Question: Can you provide the account number mentioned in the document?
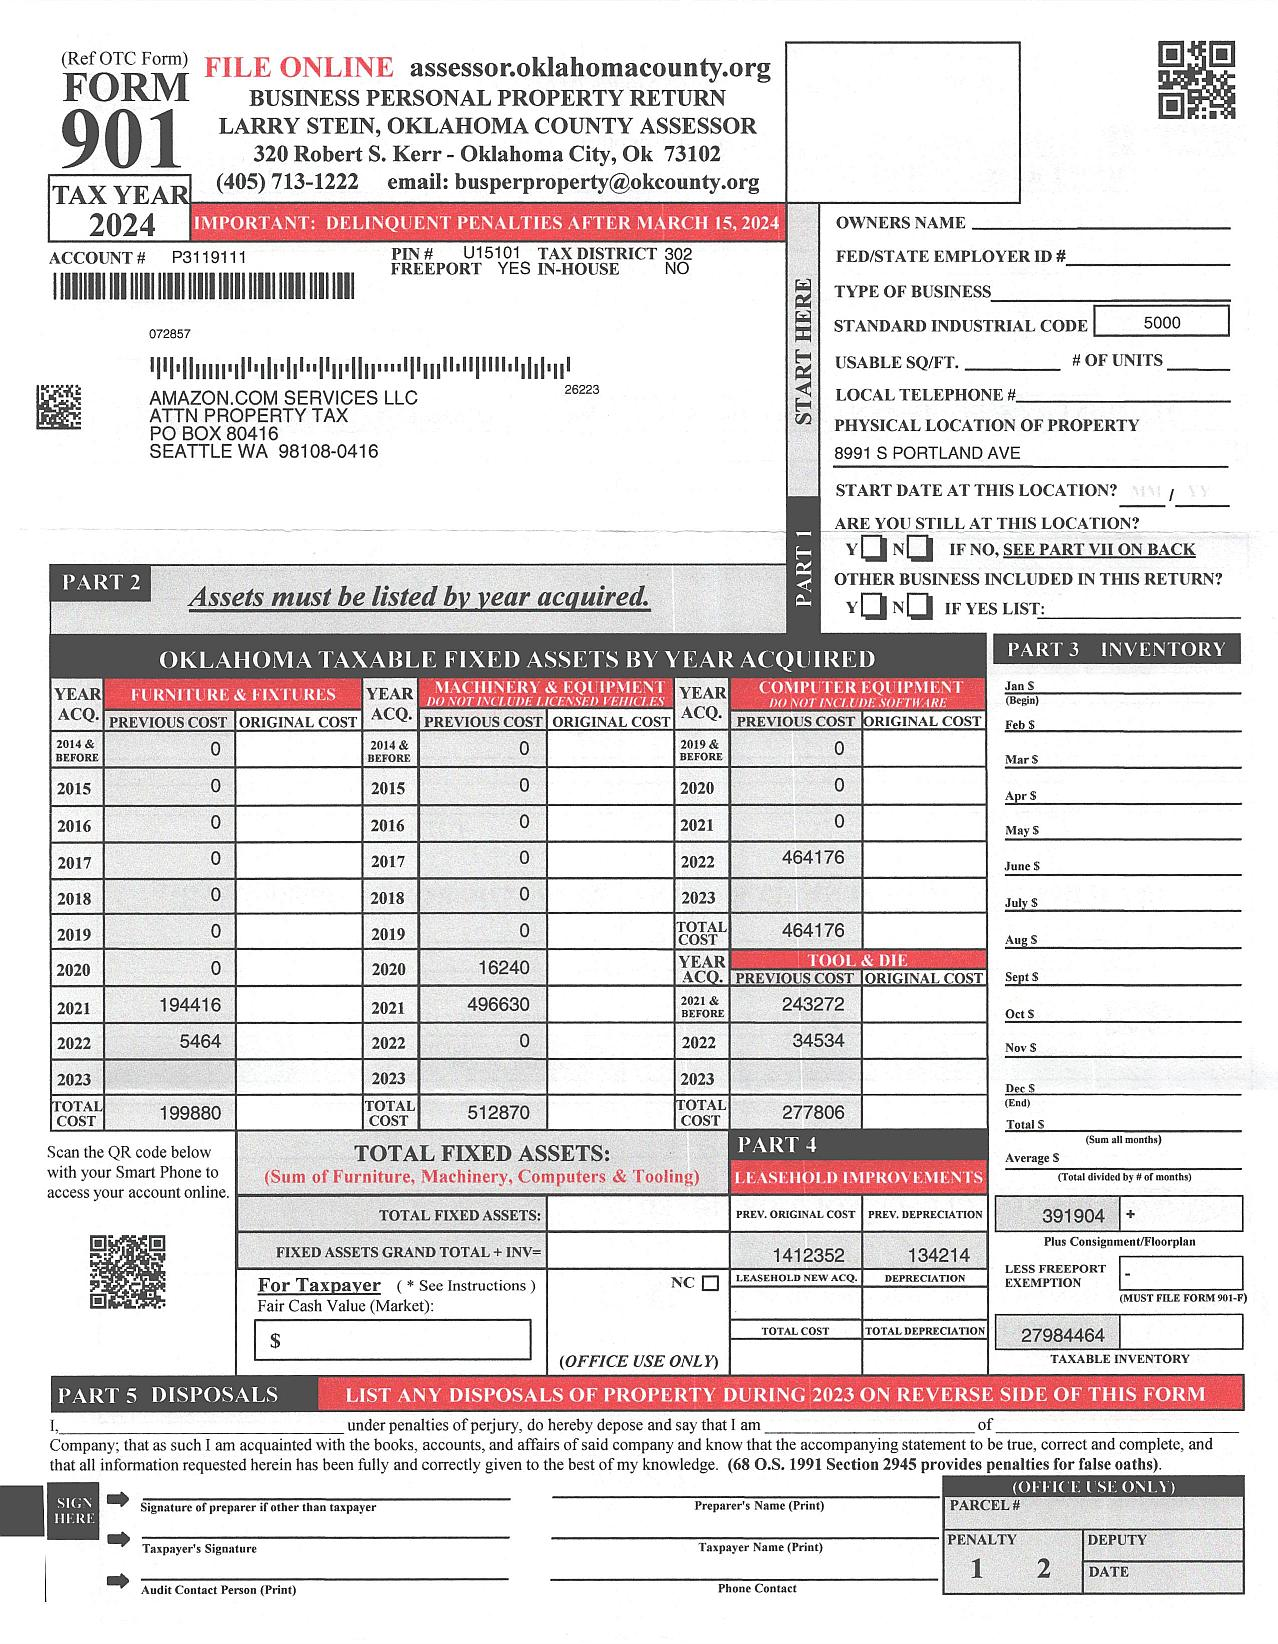
Answer: "5318111"